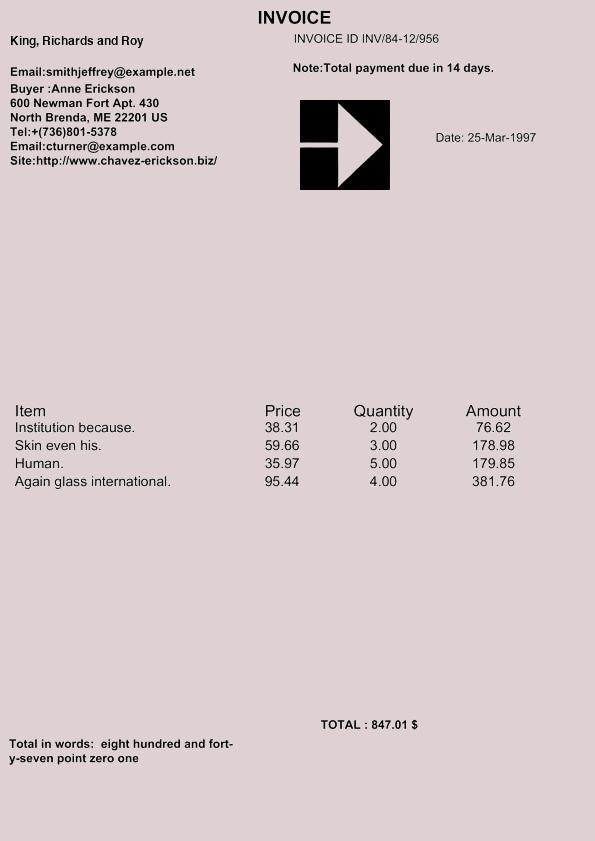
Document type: Invoice